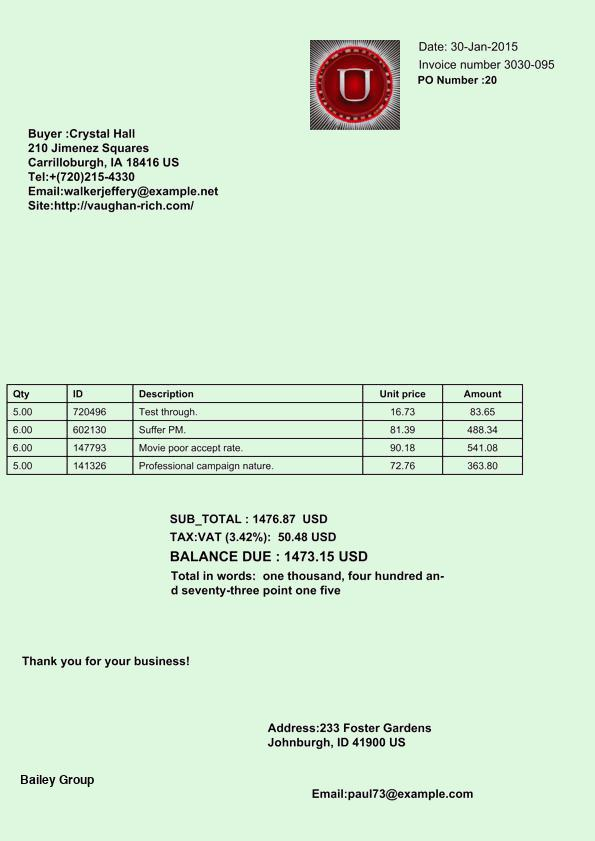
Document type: Invoice